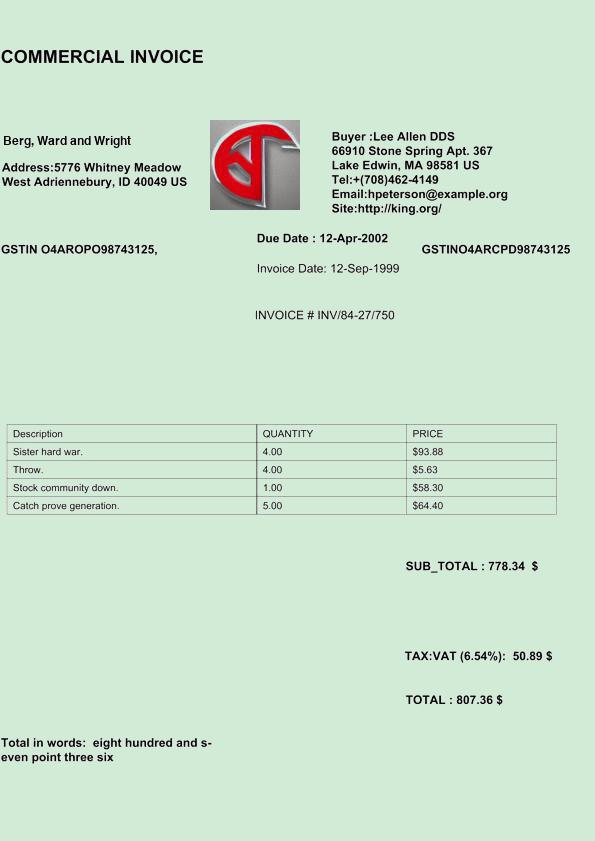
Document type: Invoice